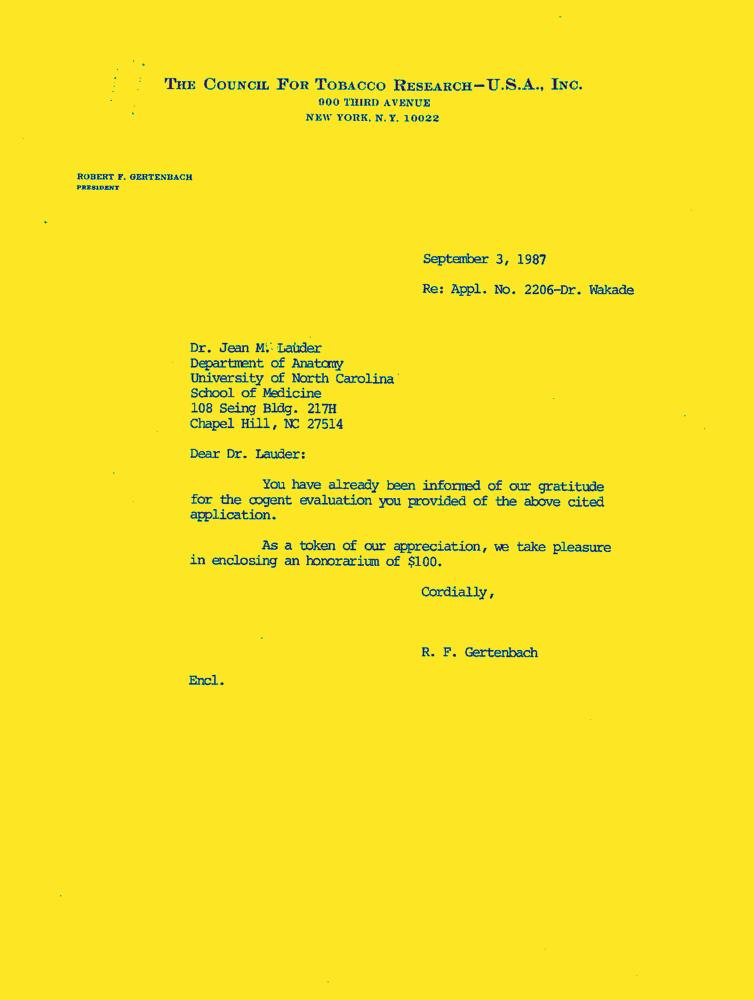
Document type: Letter-Doc